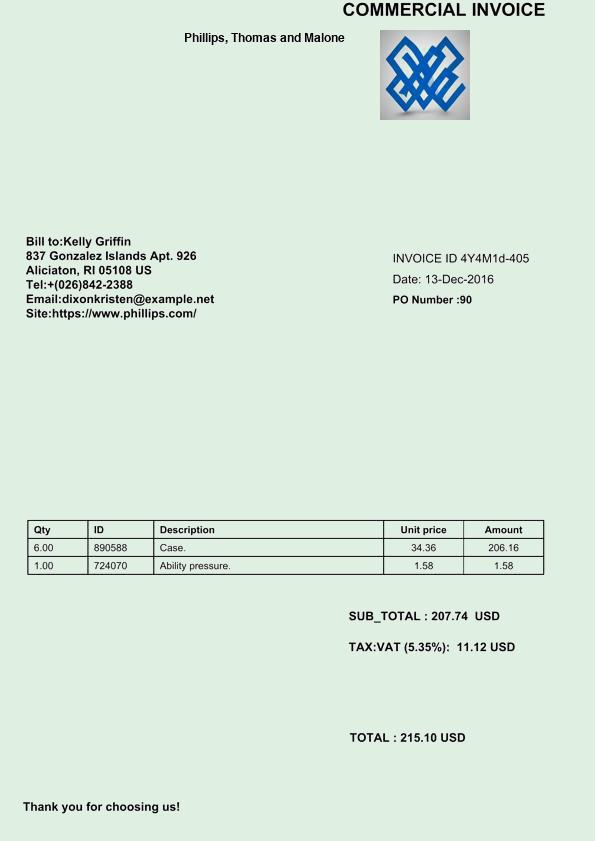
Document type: Invoice